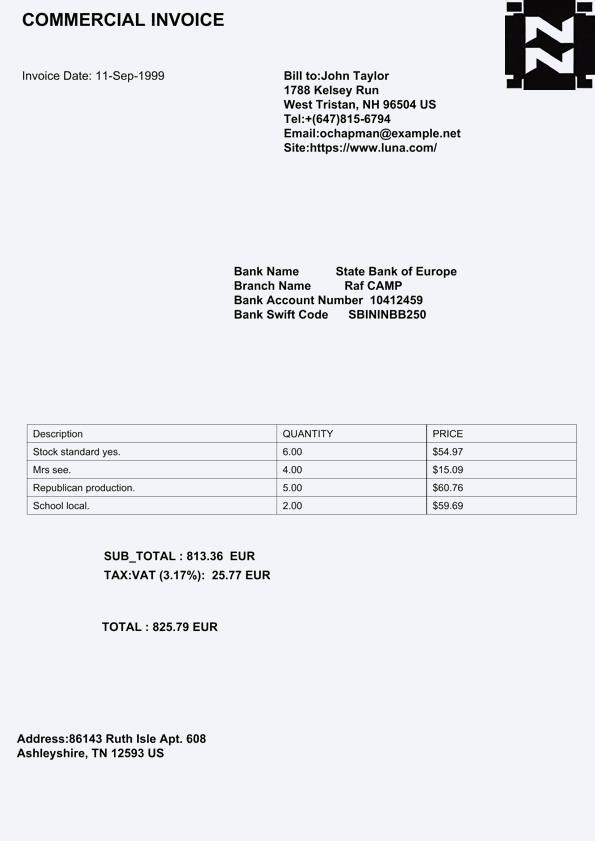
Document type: Invoice